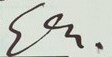
Signature of: elena poptodorova